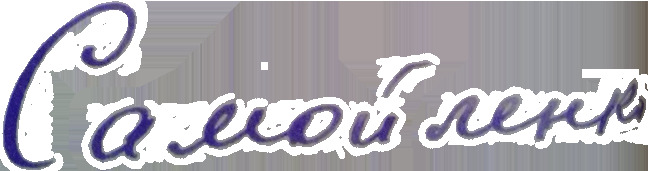
Signature of: q62990798